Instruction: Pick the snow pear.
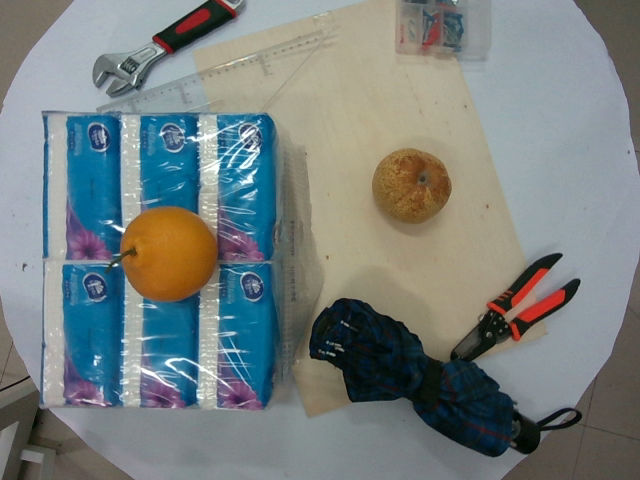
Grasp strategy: vertical